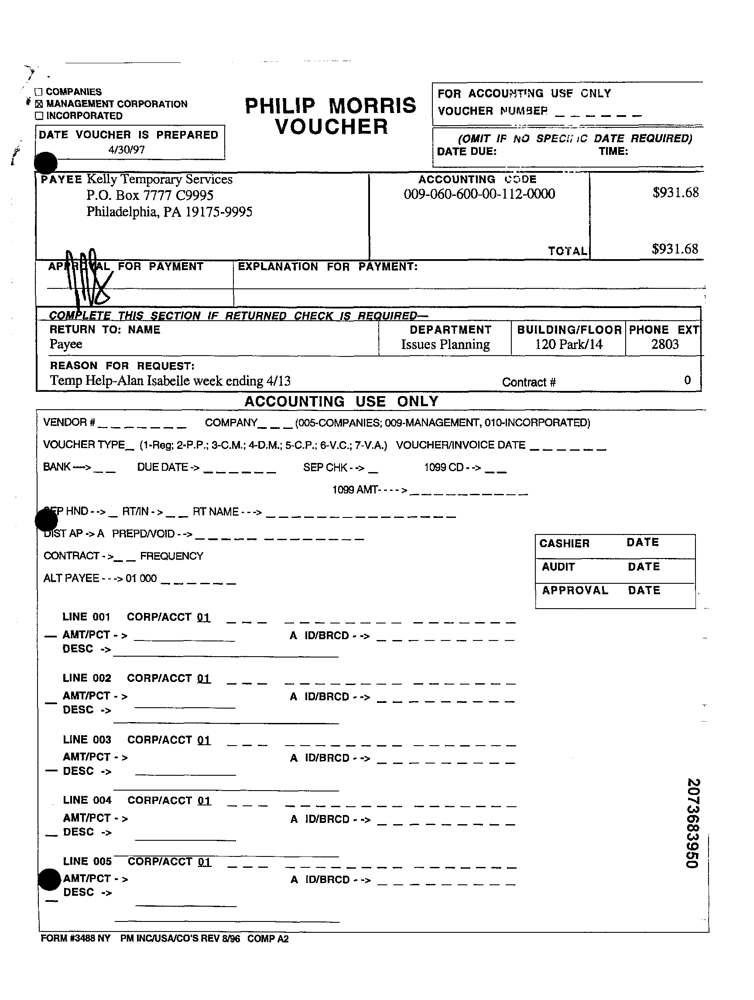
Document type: Invoice